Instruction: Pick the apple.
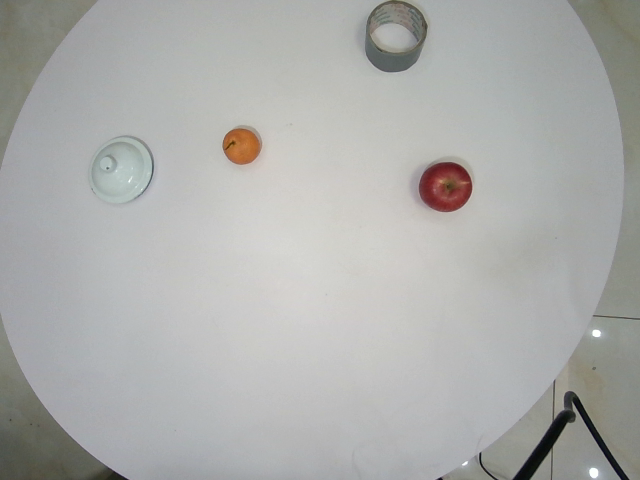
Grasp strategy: vertical